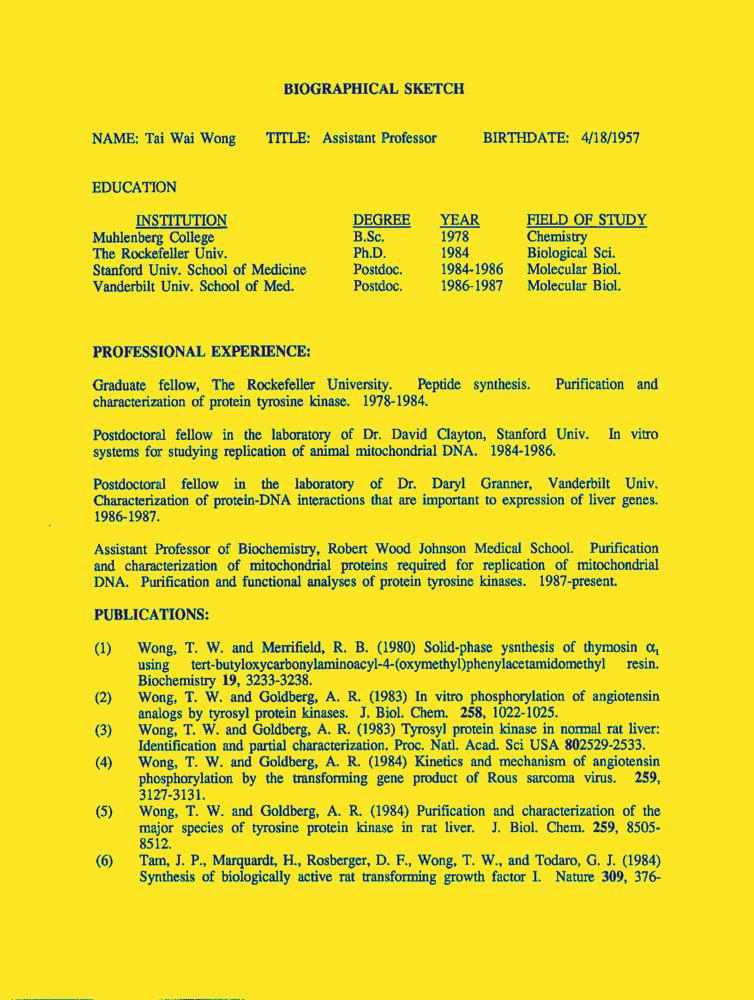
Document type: Resume-Doc